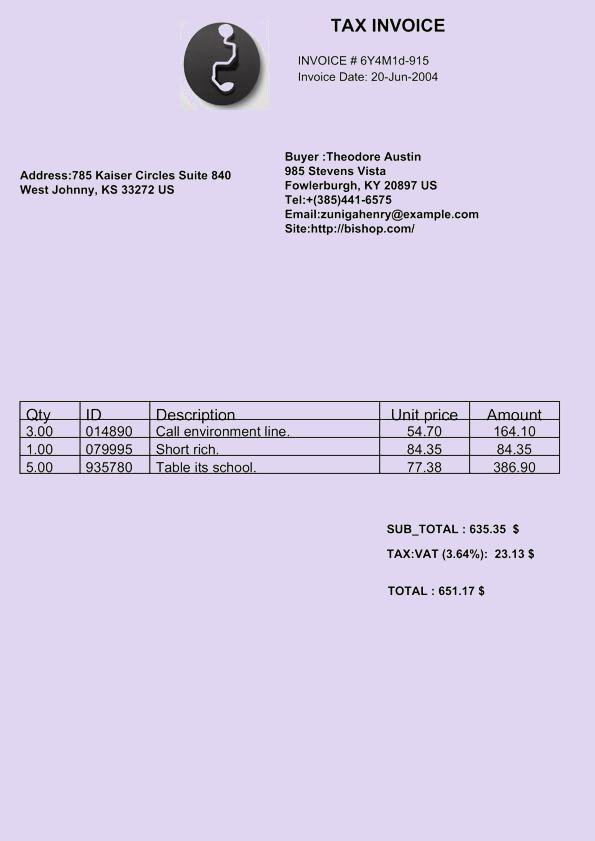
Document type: Invoice